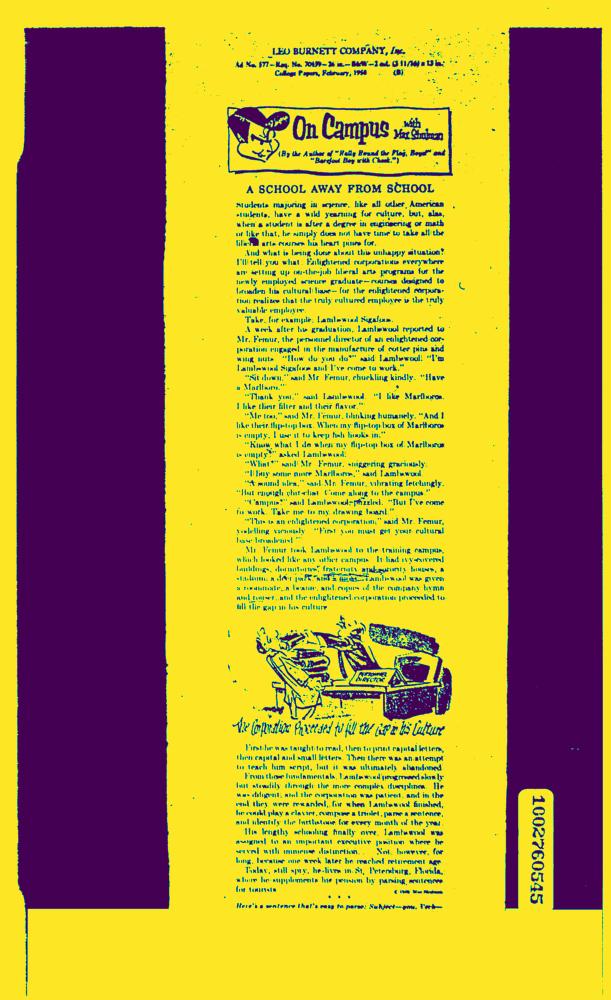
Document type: News-Article